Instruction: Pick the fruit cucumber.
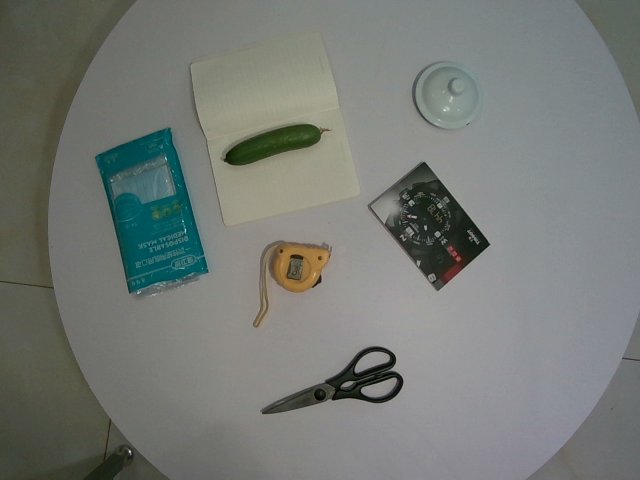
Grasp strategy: vertical